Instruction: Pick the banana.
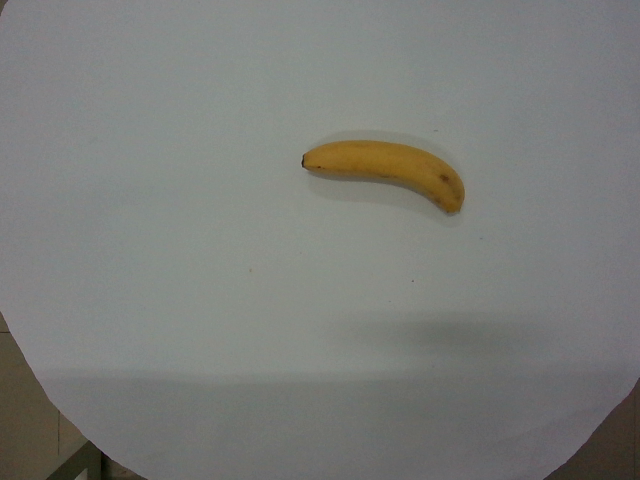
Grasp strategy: vertical